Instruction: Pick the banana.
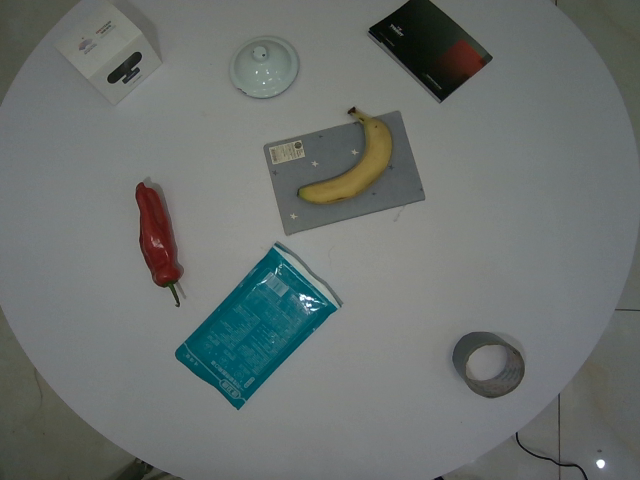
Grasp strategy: vertical